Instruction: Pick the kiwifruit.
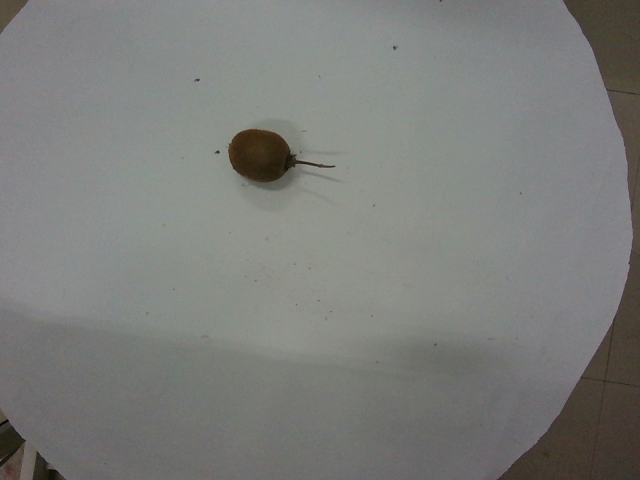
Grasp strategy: vertical